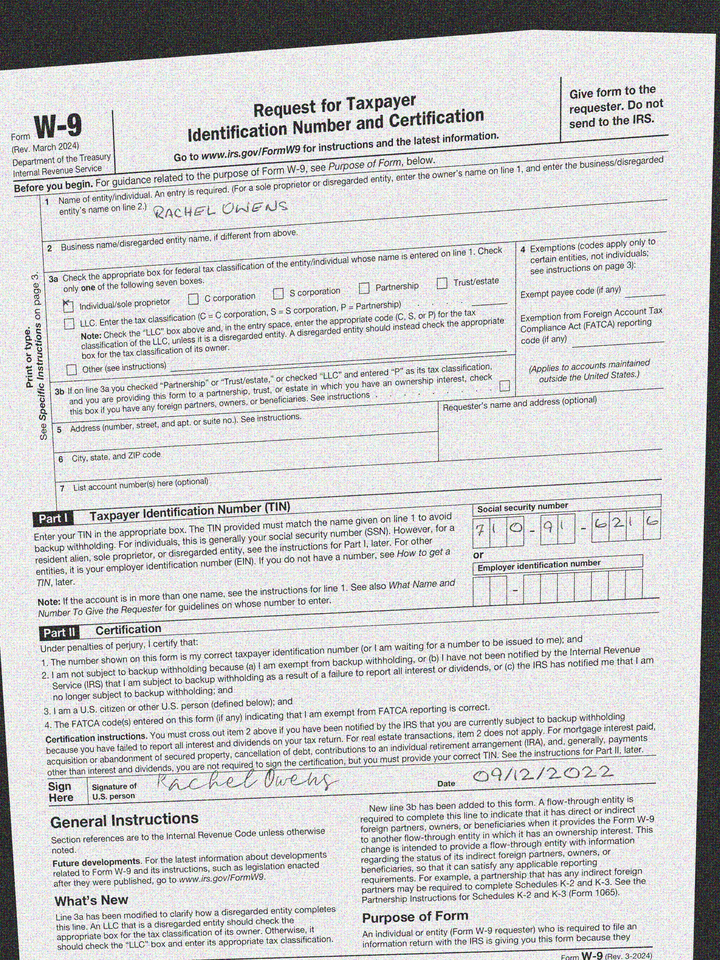
cbx: yes
ssn: 710916216
enm: Rachel Owens
sdt: 09/12/2022